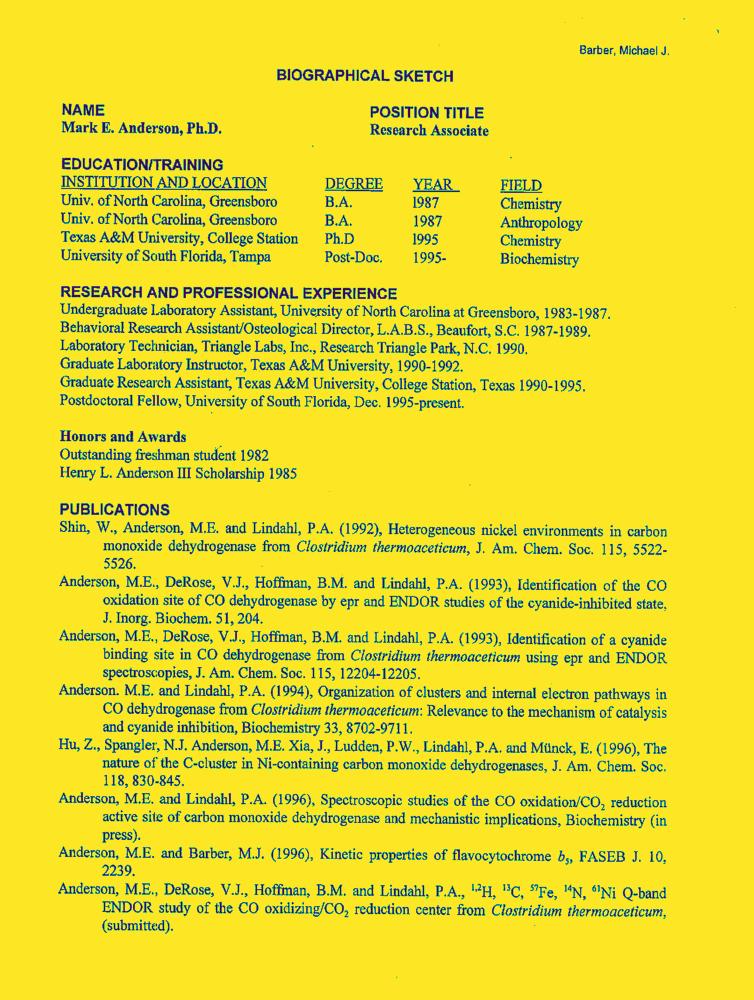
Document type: Resume-Doc